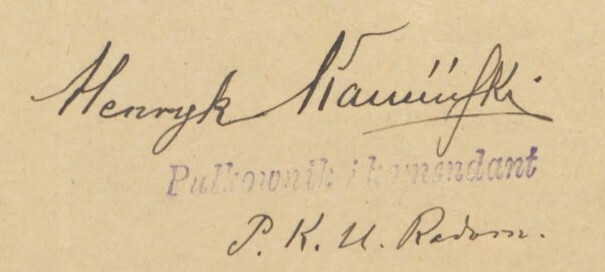
Signature of: henryk kamiński